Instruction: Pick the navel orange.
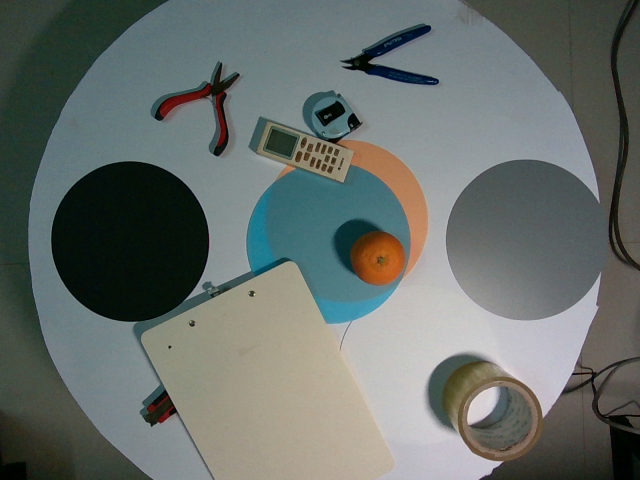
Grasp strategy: vertical